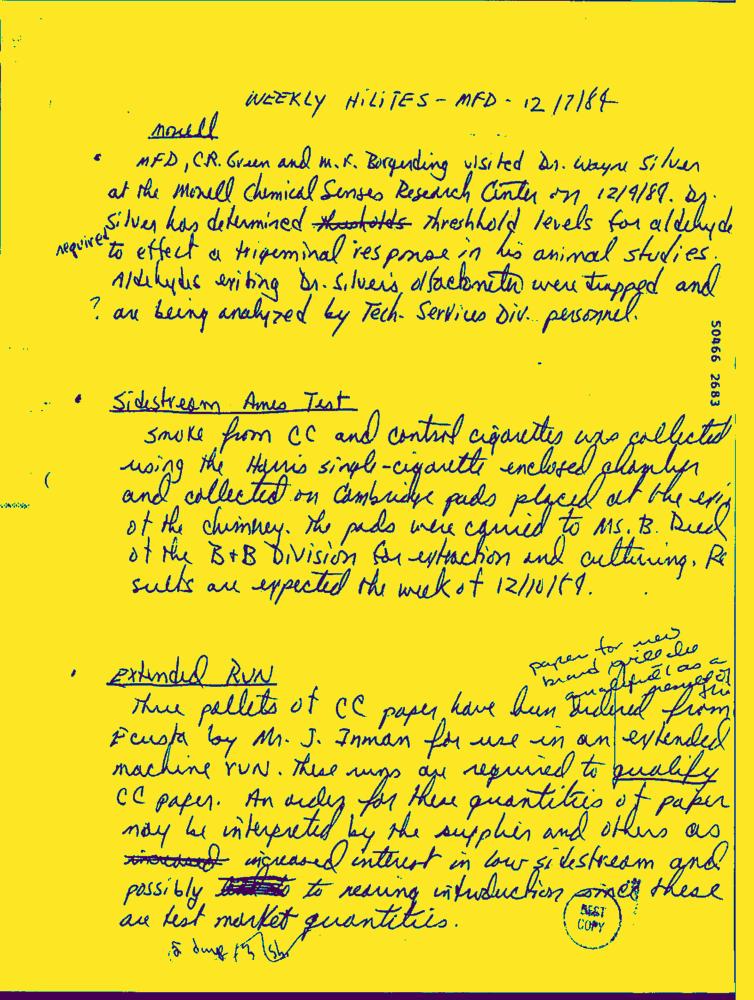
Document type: Hand-Written